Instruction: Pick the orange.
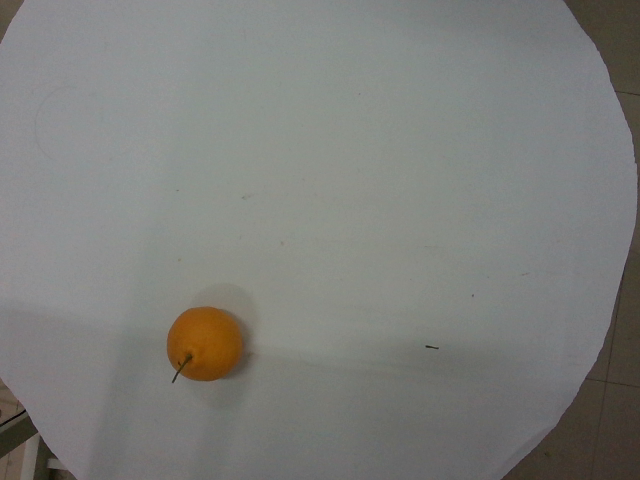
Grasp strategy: vertical